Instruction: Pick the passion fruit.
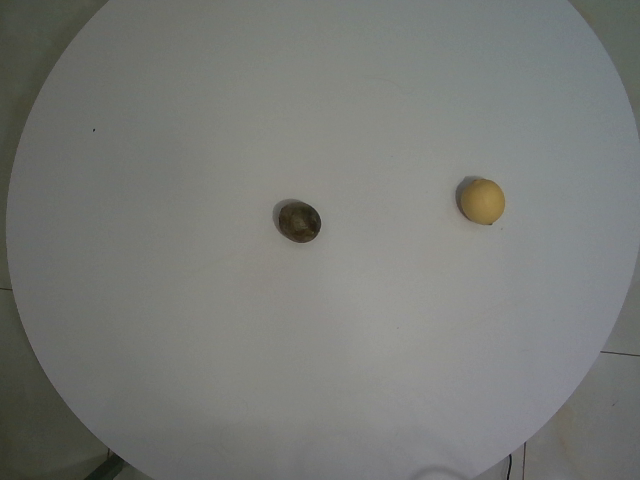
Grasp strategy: vertical